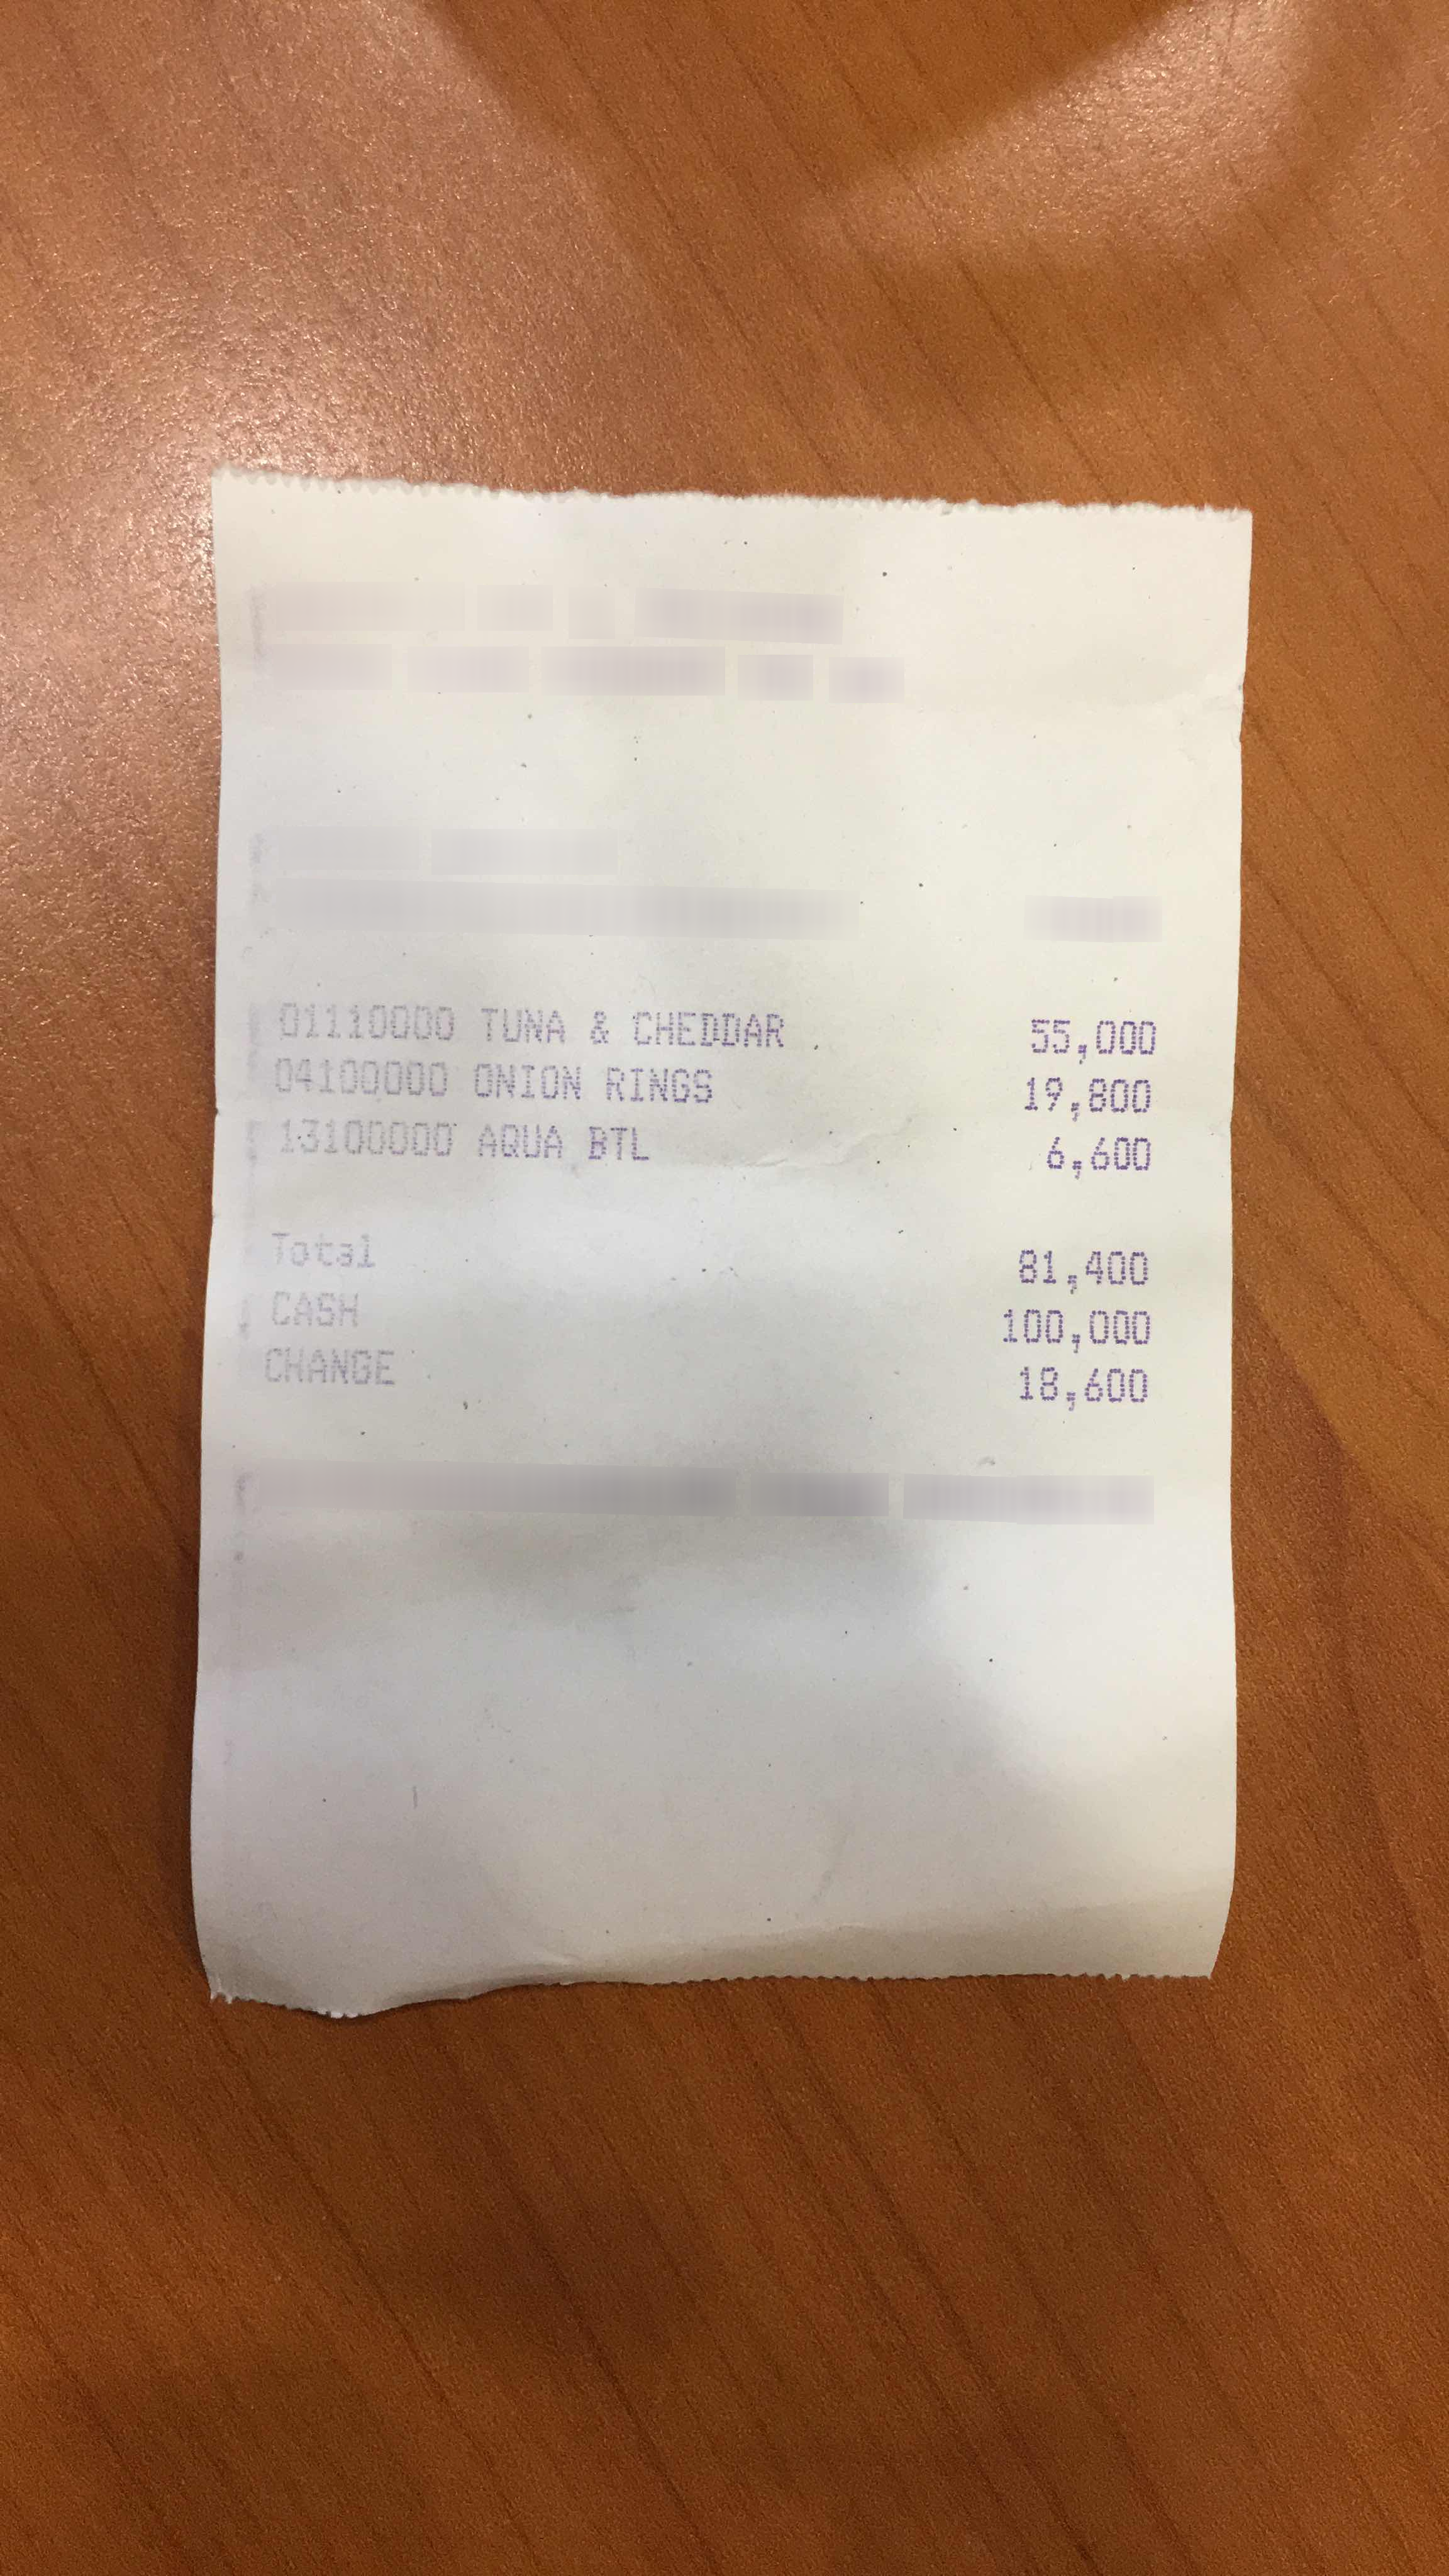
Number of items: 3
Total: 81,400
OCR text regions:
text: 01110000
text: TUNA
text: &
text: CHEDDAR
text: 55,000
text: 04100000
text: ONION
text: RINGS
text: 19,800
text: [13100000
text: AQUA
text: BTL
text: 6,600
text: Total
text: 81,400
text: CASH
text: 100,000
text: CHANGE
text: 18,600